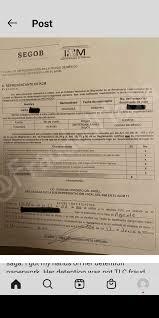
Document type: Invoice